Question: Describe the condition in detail:
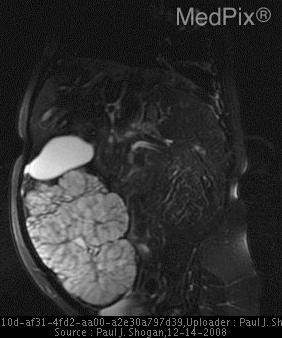
Answer: The disease is discussed as: Lesions/Condition: Autosomal Recessive Polycystic Kidney Disease

Discussion:

Autosomal recessive polycystic kidney disease (ARPKD) is a disease of tubular ectasia and fibrosis, affecting both the kidneys and liver,  presenting in infancy and childhood.  The frequency has been reported as between one in 6,000 and one in 55,000 births, and the gene responsible for ARPKD has been linked to the short arm of chromosome 6.

In the kidney, ARPKD manifests as nonobstructive collecting duct ectasia. Usually affecting both kidneys, the kidneys are enlarged, and the collecting ducts are dilated, elongated, and fibrosis develops in the renal interstitium.  Clinically, this is manifested as hypertension, diminished urinary concentrating ability, and renal insufficiency and/or failure requiring dialysis or renal transplantation.  Severe renal disease predominates in the very young infant, and may be seen in utero accompanied by oligohydramnios from decreased fetal urine production, with resultant pulmonary hypoplasia, and many infants die shortly after birth.  For those patients with mild renal involvement most will develop some degree of renal insufficiency, and some will progress to renal failure.

Liver disease is inevitably found in patients with ARPKD, with variable severity, involving the bile ducts and portal tracts.  The bile ducts are abnormally formed, increased in number, and dilated, and the portal tracts are enlarged and fibrotic. This pattern is known as congenital hepatic fibrosis, and is always present in ARPKD, although is not by itself diagnostic of the disease.  Generally, the liver is not enlarged, the hepatic parenchyma is normal, and there is normal hepatocellular function.  The hepatic involvement is progressive, with patients commonly presenting between the ages of 5 and 13 years with resultant portal hypertension, splenomegaly, varices, and gastroesophageal hemorrhage. Interestingly, when the bile ducts are macroscopically dilated, ARPKD in the liver may be indistinguishable from Caroli disease.  Further complications include ascending cholangitis, secondary to entry of nonsterile gastrointestinal contents into the dilated intrahepatic bile ducts.

Disease manifestations and clinical presentations vary considerably, and ARPKD is viewed as a spectrum of kidney and liver disease, with renal and hepatic disease inversely proportional to each other in individual patients.  Children with severe kidney disease have mild congenital hepatic fibrosis, and patients with minimal renal disease, may have no renal functional impairment, but rather progressive hepatic fibrosis leading to the development of portal hypertension.

Pathogenesis of Renal Involvement:

Renal cysts develop from epithelial proliferation along the collecting duct of the nephron.  Symmetric and circumferential epithelial proliferation results in tubular lengthening and fusiform dilatation of the collecting duct.  The result is that the function of the epithelium changes from resorptive to secretory.

Pathologic Features:

There are numerous dilated and elongated tubular structures, radially oriented relative to the renal hilum.  Obstruction is not the underlying cause of dilatation; the ‘cysts’ represent dilation and hyperplasia of the interstitial portions of the urteric bud branches that form the collecting ducts.  The kidneys are symmetrically enlarged with a preserved reniform shape, with multiple, tiny cystic spaces throughout.  The elongated, dilated collecting ducts extend from the medulla to the cortex, blurring the corticomedullary junction.

Sonography:

As the spectrum of renal involvement varies, so do the sonographic manifestations of ARPKD.  Neonates and infants with moderate to severe renal disease may demonstrate kidneys that are smoothly enlarged and diffusely echogenic, which is the result of the many interfaces between the radially arrayed dilated ducts and the ultrasound beam.  The degree of enlargement is directly proportional to the number of dilated ducts.  Additionally, numerous, 1-2 mm cystic appearing structures may be identified throughout the cortex and medulla, causing loss of the corticomedullary differentiation.  Occasionally, compressed cortex may be identified at the periphery of the kidney as a hypoechoic thin rim of parenchyma.  Macrocysts may also be evident, becoming larger and more numerous over time.  The bladder is usually small.

Those children who present secondary to portal hypertension have milder renal involvement with normal, or near normal renal function.  The kidneys may appear normal at US, or appear enlarged, echogenic, and have cysts of varying size.  Older children who have progressed to renal fibrosis and demonstrate multiple macrocysts may have sonographic findings that mimic the appearance of autosomal dominant polycystic kidney disease, blurring the diagnosis of ARPKD.

Sonographic findings of the hepatobiliary manifestations of ARPKD are also variable.  The liver displays patchy or diffusely increased echogenicity of the portal tracts, representing periportal fibrosis.  The intrahepatic biliary tree may appear normal, or conversely numerous, dilated intrahepatic biliary ducts may be identified.  As patients develop severe portal hypertension, enlarged splenic and portal veins may be demonstrated, and the liver and spleen may become enlarged.  Sonographic evaluation of the portal and splenic veins for direction of flow may assess the progression of portal hypertension.

Treatment:

Treatment for ARPKD consists of symptomatic management of the sequelae of the disease, such as the control of systemic hypertension with appropriate medication.  Renal failure is treated with dialysis or renal transplantation.  Treatment of the hepatobiliary manifestations of ARPKD consist primarily of controlling variceal bleeding.  Ascending cholangitis is also a possible complication, and prompt management is important.